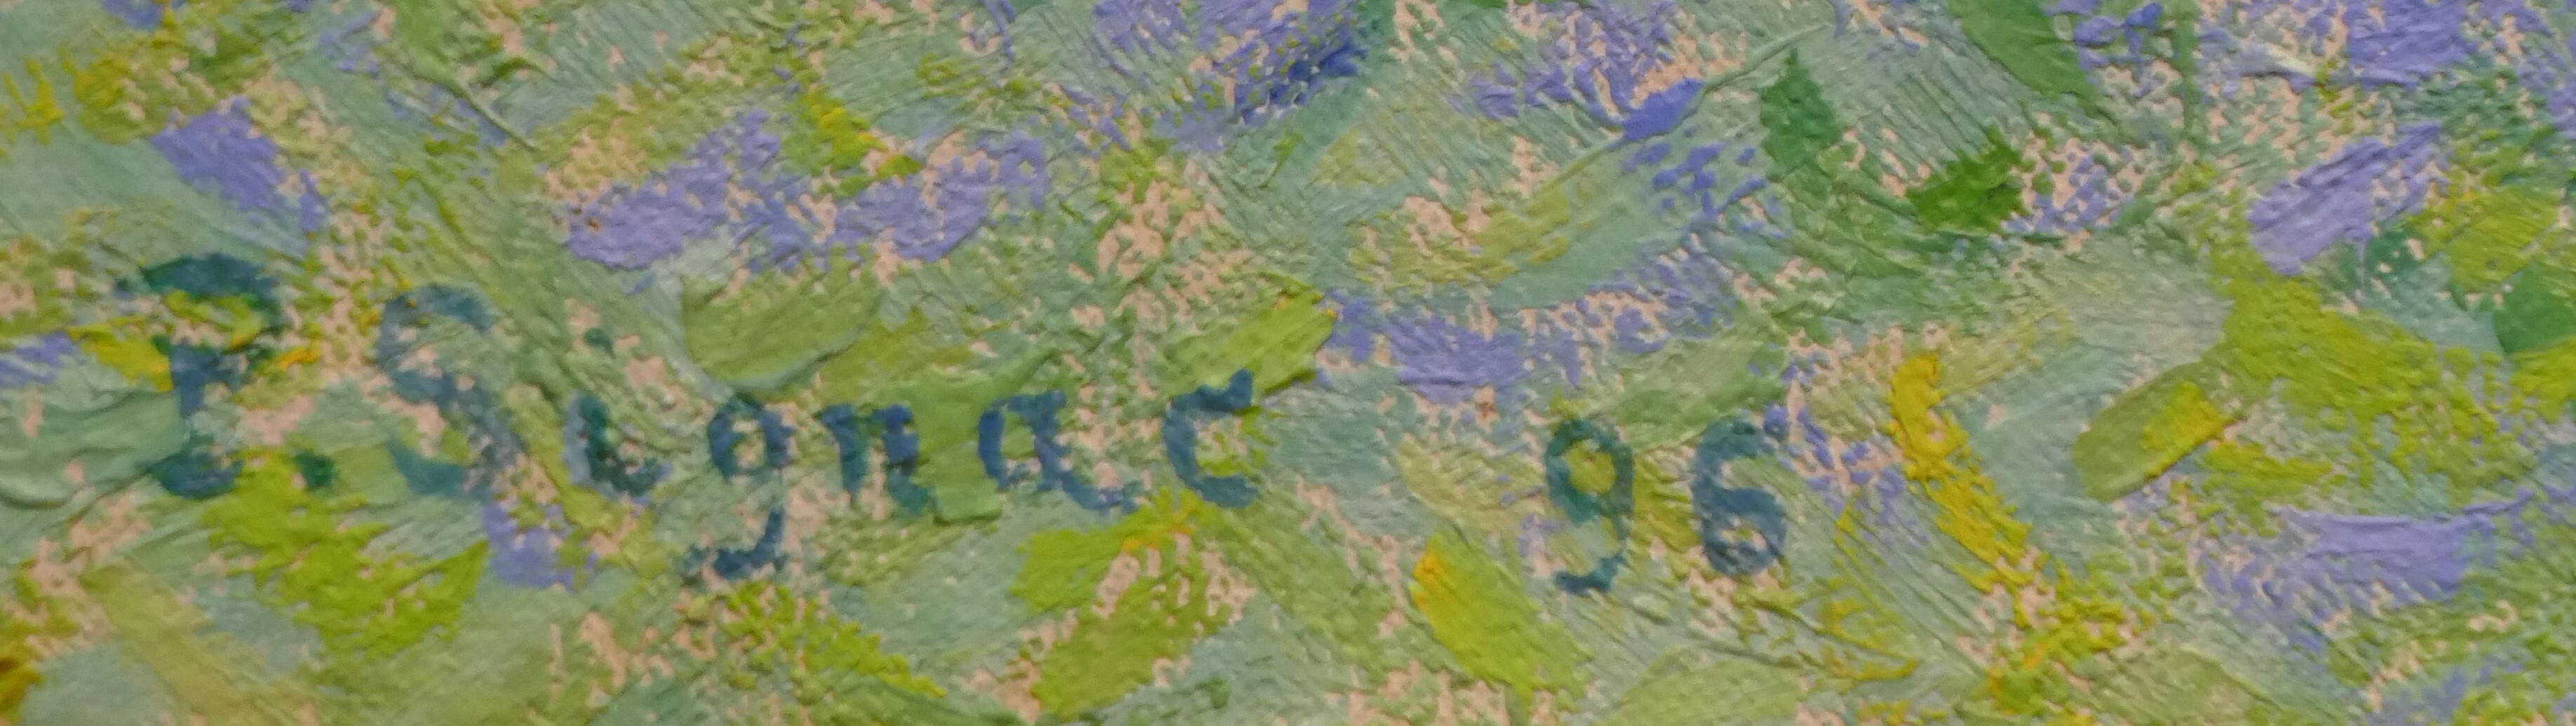
Signature of: paul signac